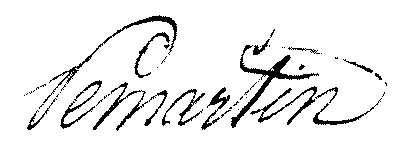
Signature of: joseph pémartin